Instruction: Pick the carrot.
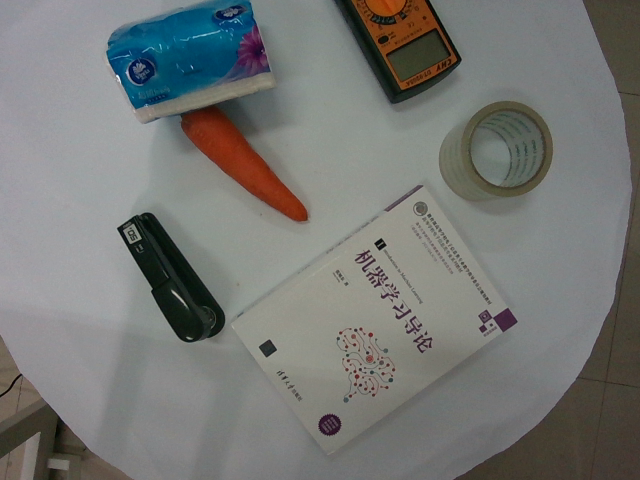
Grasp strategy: vertical